Question: What is the potential diagnosis?
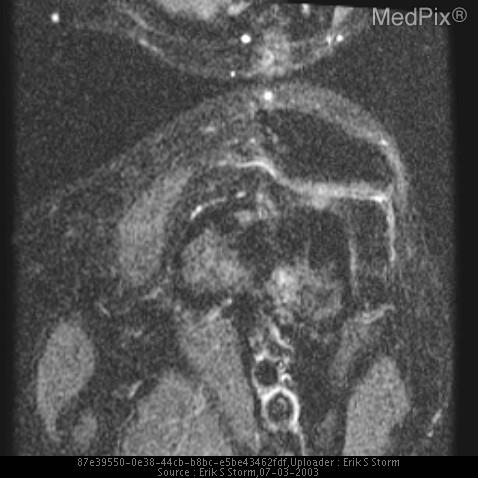
Answer: The possible diagnosis includes -Metastatic Disease
-Primary marrow malignancy.